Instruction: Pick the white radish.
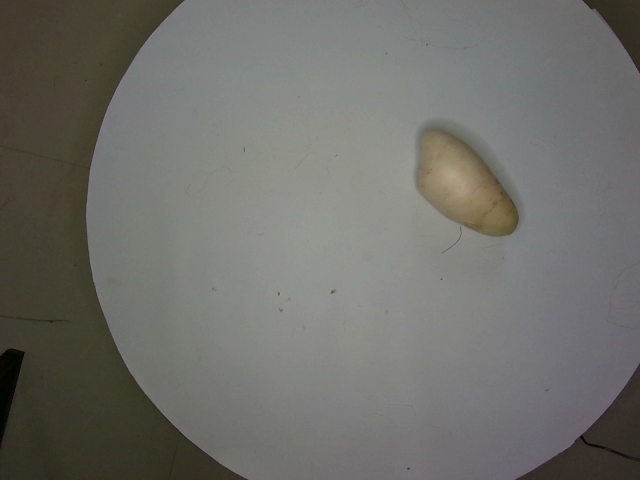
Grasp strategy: vertical